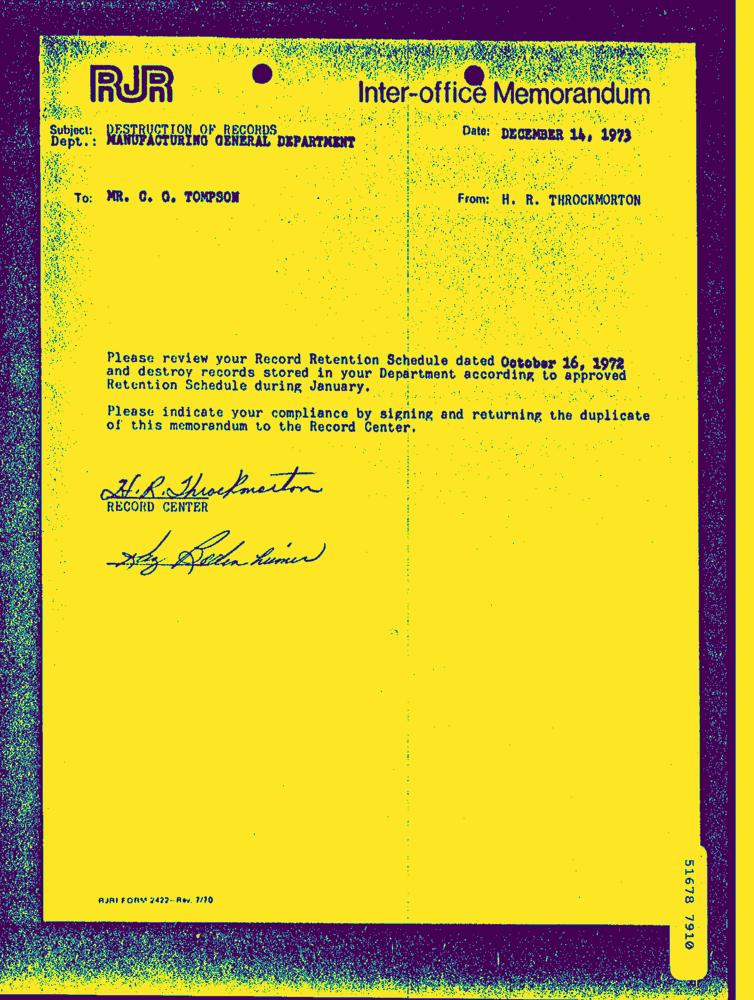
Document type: Letter-Doc